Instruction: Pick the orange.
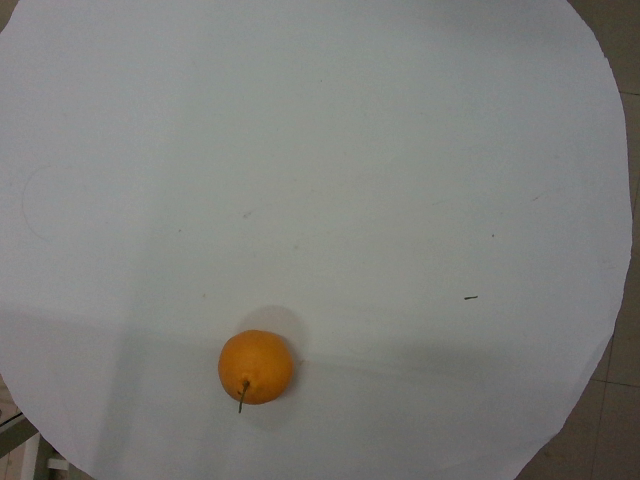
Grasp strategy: vertical